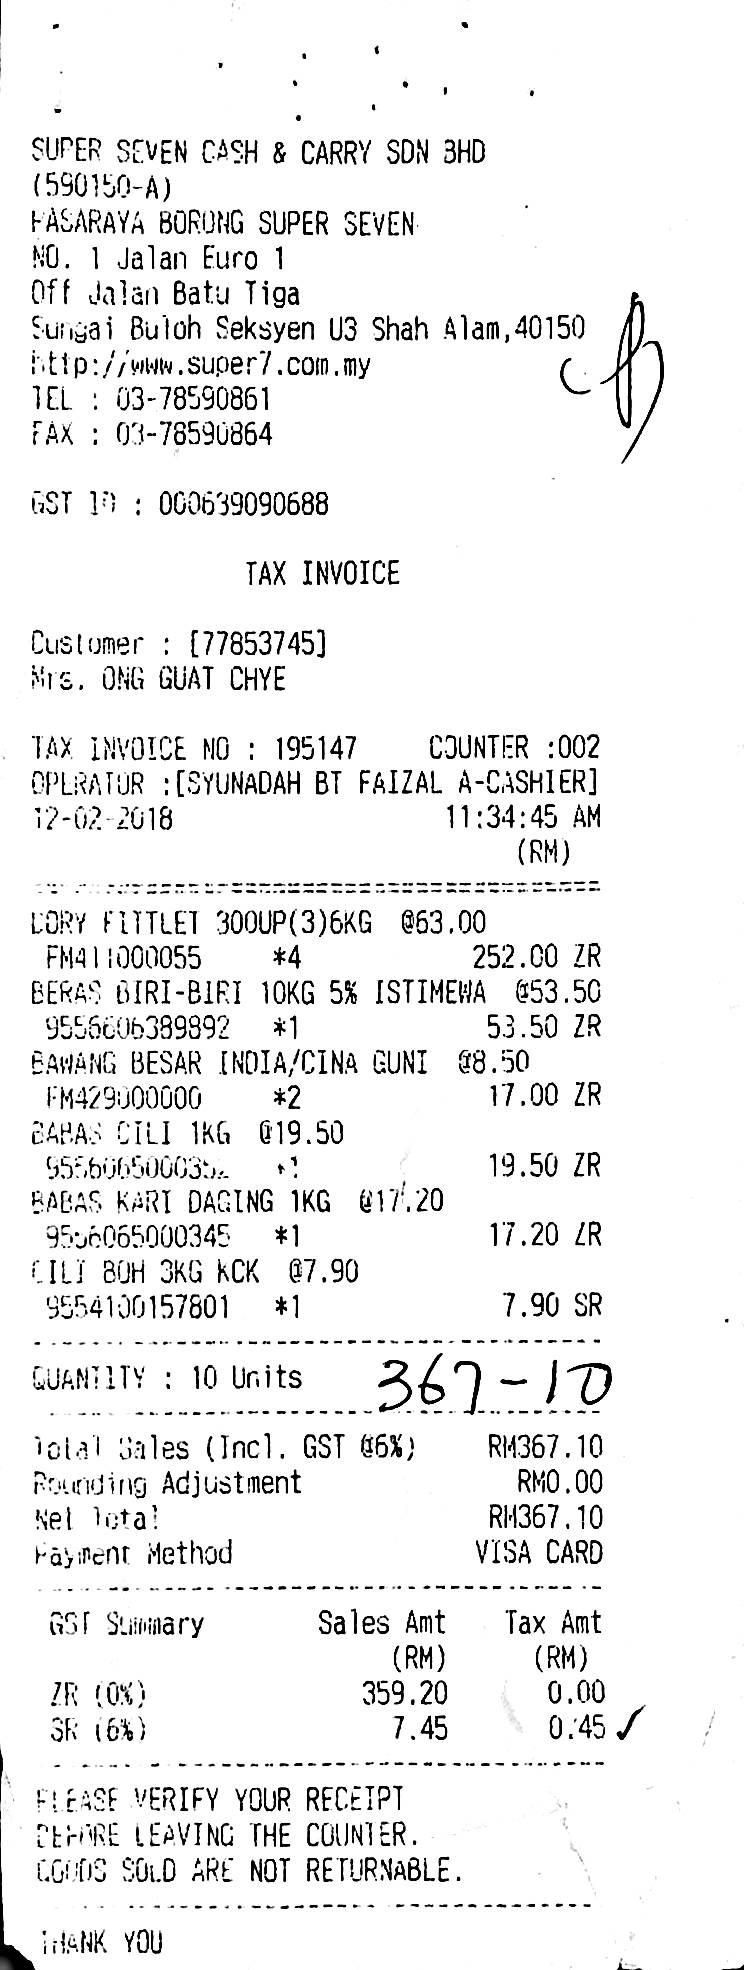
SUPER SEVEN CASH & CARRY SDN BHD
(590150-A)
FASARAYA BORONG SUPER SEVEN.
NO. 1 JALAN EURO 1
OFF JALAN BATU TIGA
SUNGAI BULOH SEKSYEN U3 SHAH ALAM, 40150
HTTP://WWW.SUPER7.COM.MY
TEL : 03-78590861
FAX : 03-78590864
GST ID : 000639090688
TAX INVOICE
CUSTOMER : [77853745]
MRS. ONG GUAT CHYE
TAX INVOICE NO : 195147
COUNTER :002
OPERATOR : [SYUNADAH BT FAIZAL A-CASHIER]
12-02-2018
11:34:45 AM
(RM)
BORY FLTTLET 300UP(3)6KG @63.00
FM411000055
*4
252.00 ZR
BERAS BIRI-BIRI 10KG 5% ISTIMEWA
@53.50
9556606389892
*1
53.50 ZR
BAWANG BESAR INDIA/CINA GUNI @8.50
FM429000000
*2
17.00 ZR
BAHAS CILI 1KG @19.50
9556065000352
*1
19.50 ZR
BABAS KARI DAGING 1KG @17.20
9556065000345
*1
17.20 ZR
CILI BOH 3KG KCK @7.90
9554100157801
*1
7.90 SR
QUANTITY : 10 UNITS
TOTAL SALES (INCL. GST @6%)
RM367.10
ROUNDING ADJUSTMENT
RM0.00
NET TOTAL
RM367.10
PAYMENT METHOD
VISA CARD
GST SUMMARY
SALES AMT
TAX AMT
(RM)
(RM)
ZR (0%)
359.20
0.00
SR (6%)
7.45
0.45
PLEASE VERIFY YOUR RECEIPT
BEFORE LEAVING THE COUNTER.
GOODS SOLD ARE NOT RETURNABLE.
THANK YOU